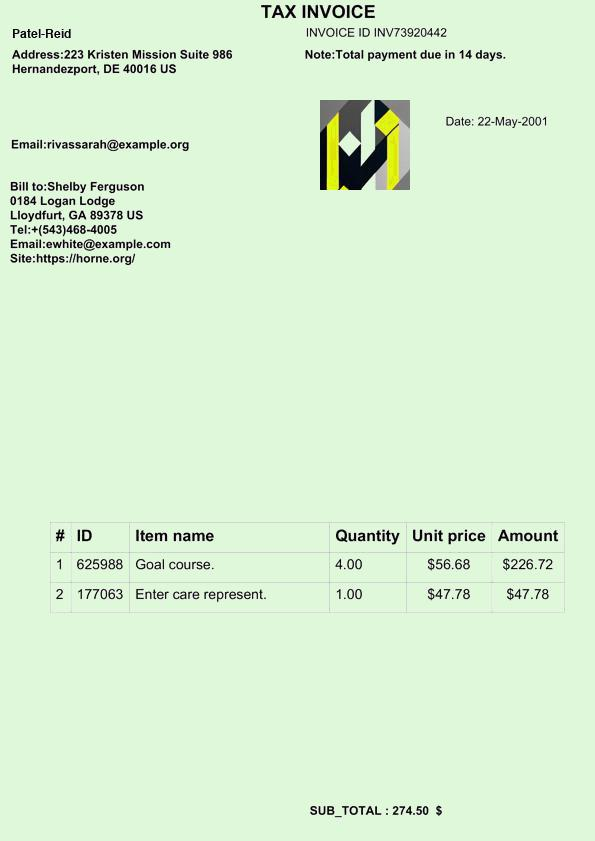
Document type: Invoice